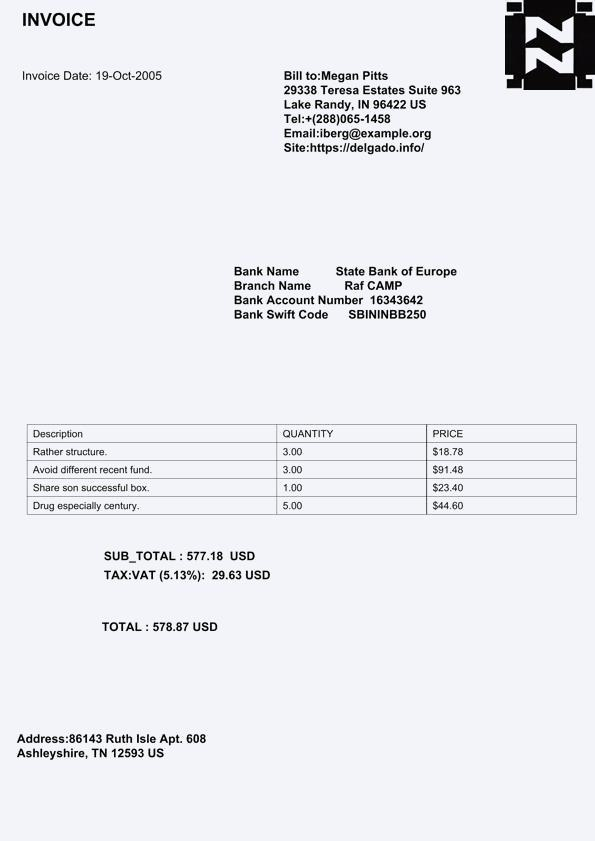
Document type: Invoice